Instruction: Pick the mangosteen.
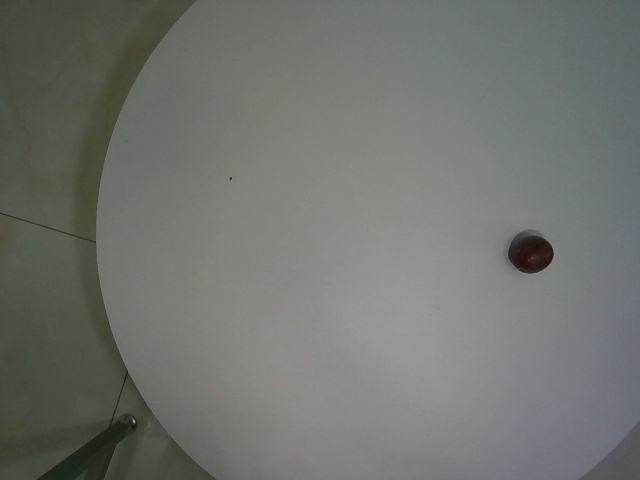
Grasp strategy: vertical